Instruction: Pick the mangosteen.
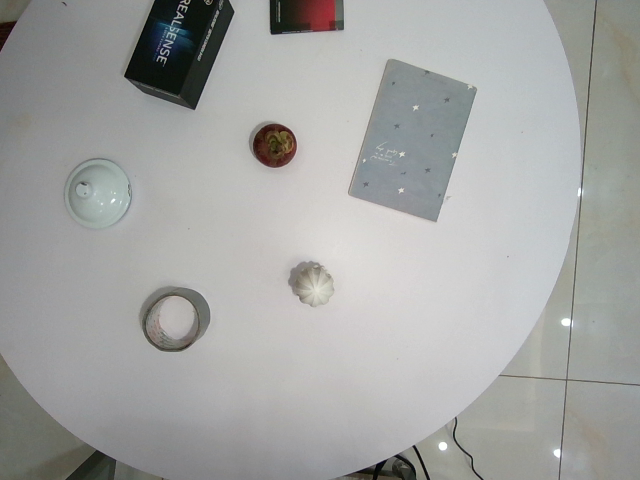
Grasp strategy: vertical